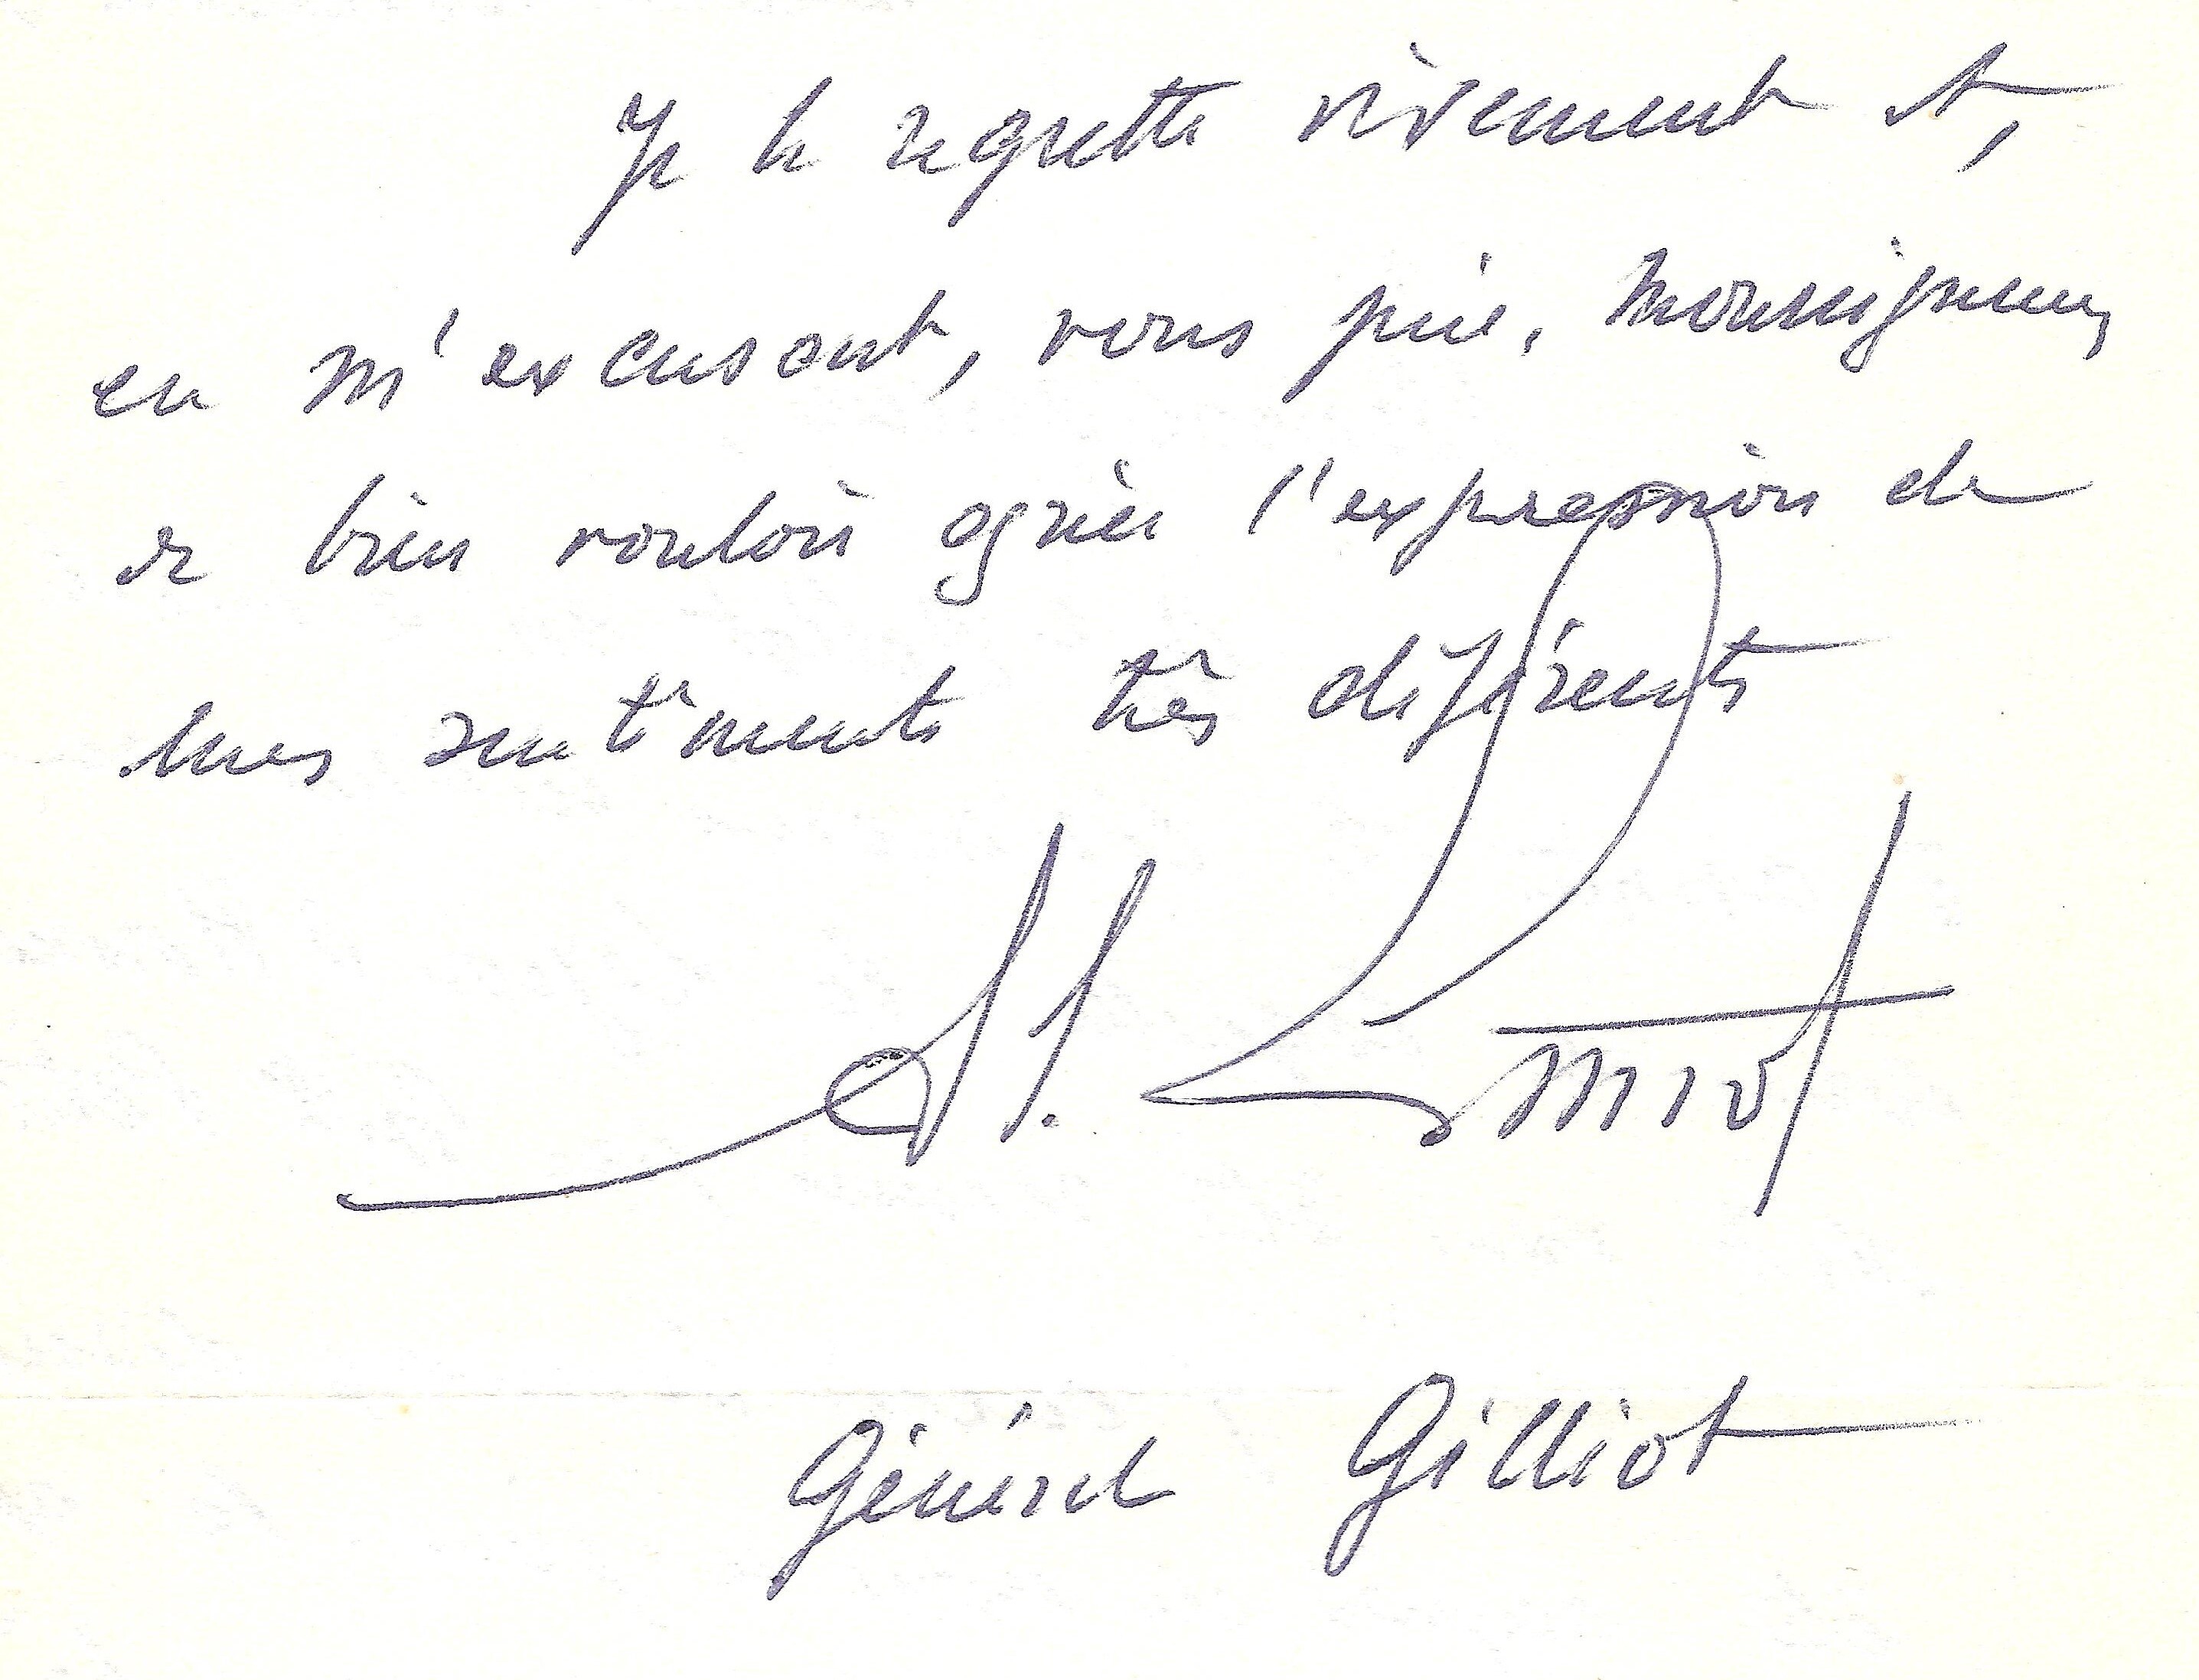
Signature of: auguste jean gilliot